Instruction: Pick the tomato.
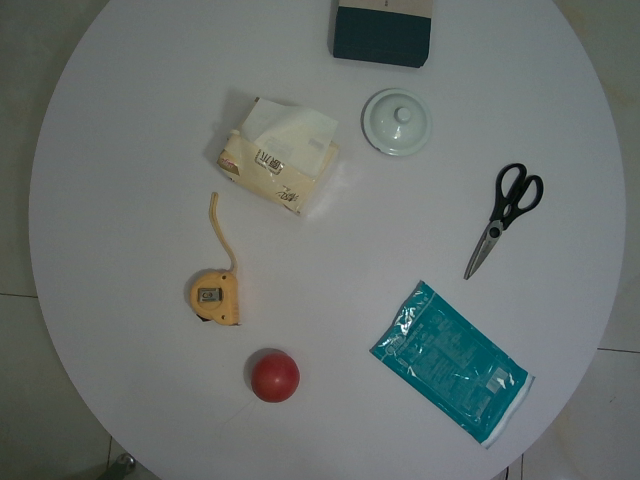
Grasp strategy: vertical